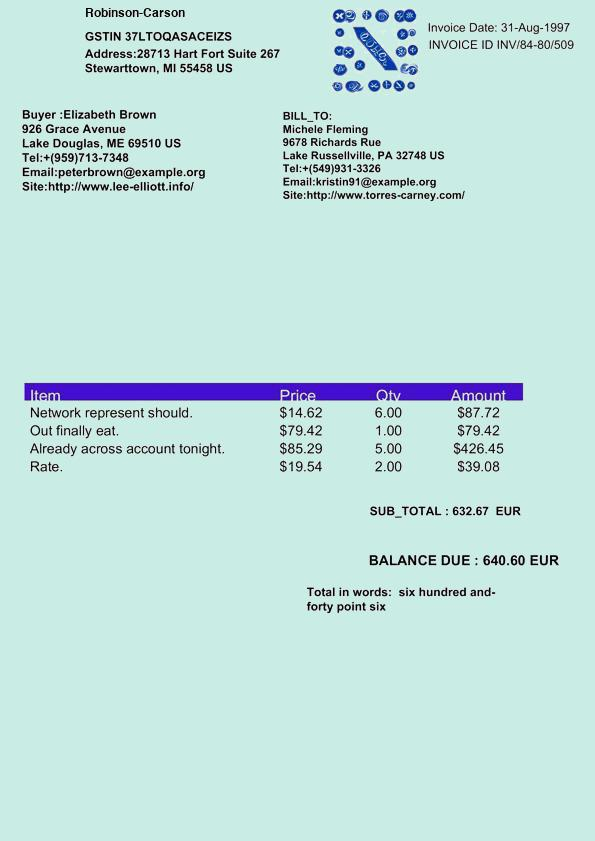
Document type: Invoice